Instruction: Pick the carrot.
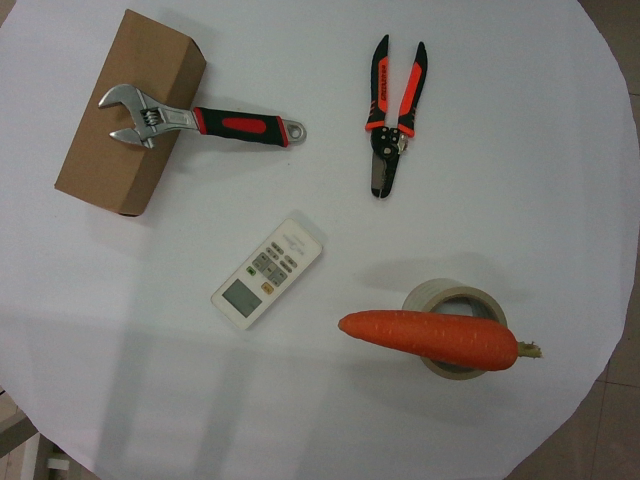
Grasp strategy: vertical